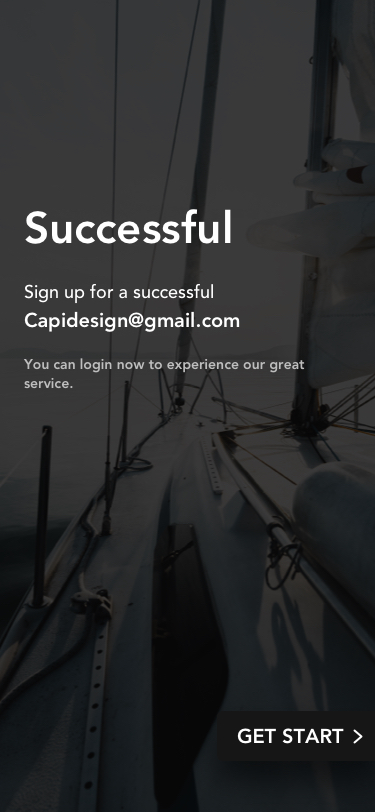
Text in this UI design:
Sign up for a successful Capidesign@gmail.com
You can login now to experience our great service.
Successful
GET START